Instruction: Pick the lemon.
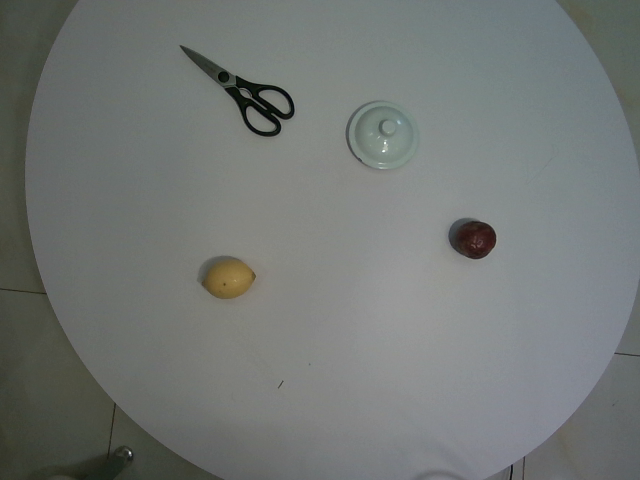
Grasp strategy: vertical